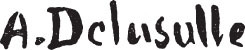
Signature of: angèle delasalle